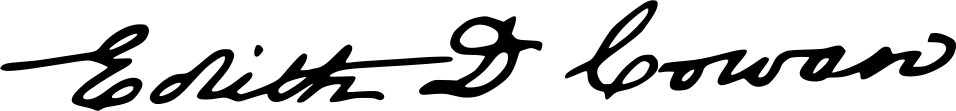
Signature of: edith cowan